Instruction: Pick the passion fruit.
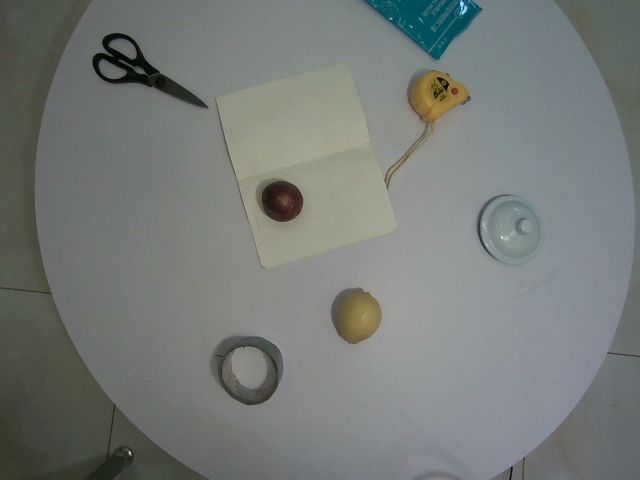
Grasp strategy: vertical